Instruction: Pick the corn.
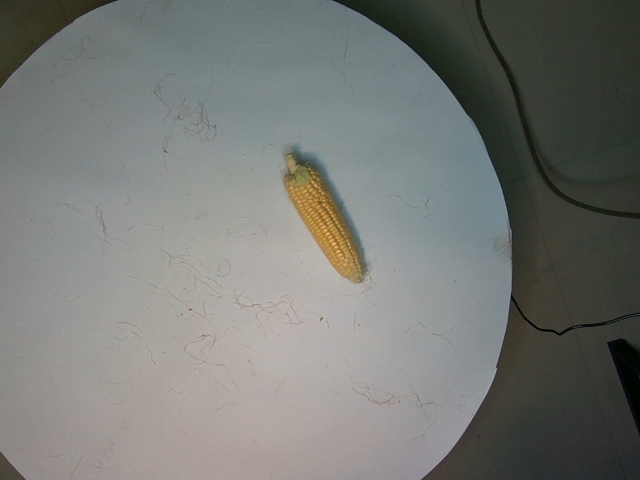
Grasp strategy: vertical